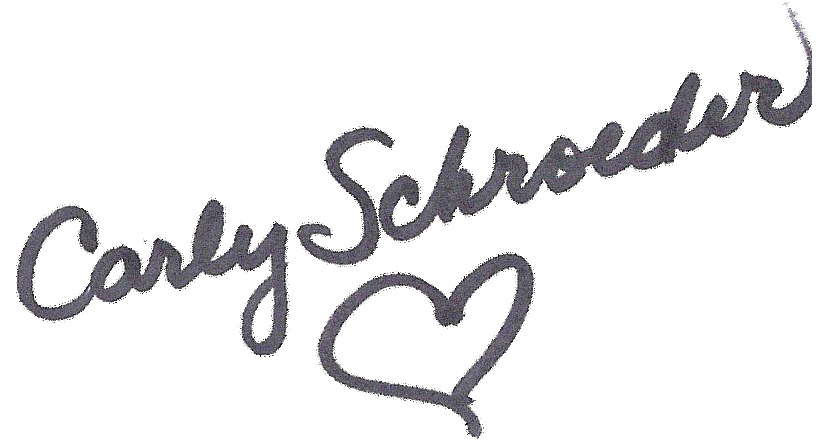
Signature of: carly schroeder